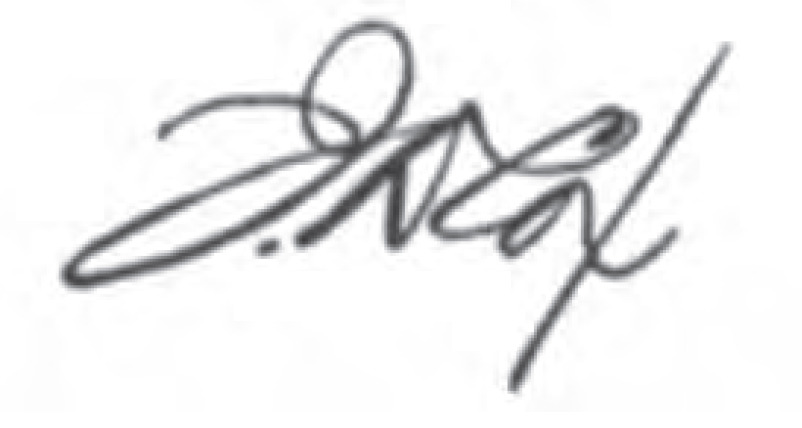
Signature of: jacob dolson cox